Question: What was observed in the imaging?
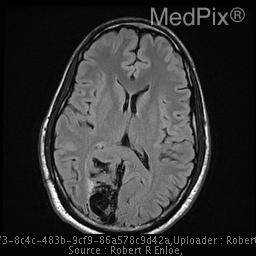
Answer: The imaging shows •  Right occipital lesion
•  Serpentine hypointensities with surrounding edema
•  Enlarged feeding vessels from both PCA and MCA supply
•  Small feeder from the ACA
•  Enlarged draining veins - varix -drains into superior sagittal sinus Right occipital lobe serpentine flow voids suggesting arteriovenous malformation. Some FLAIR hyperintensity is seen on the lateral aspect suggestive of mild edema and possible impairment of occipital venous drainage..